Question: What is the potential diagnosis?
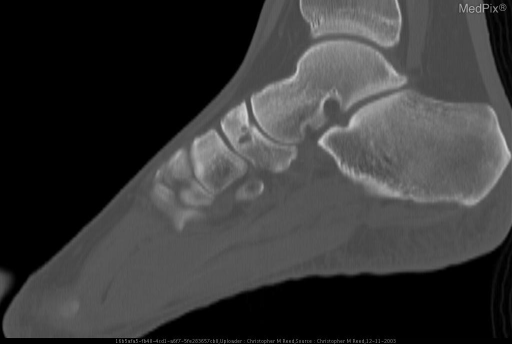
Answer: The possible diagnosis includes Stress fracture (Expect to see partial or complete sagittal fracture line through navicular)
Osteonecrosis (Usually see sclerosis and/or collapse of the navicular).